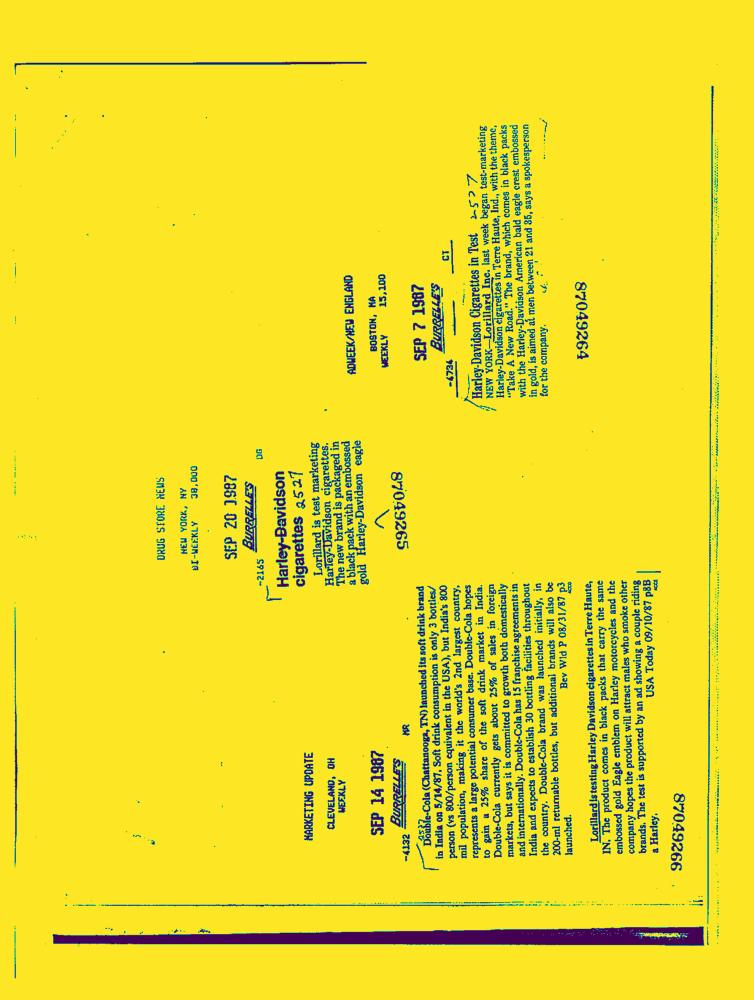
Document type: News-Article